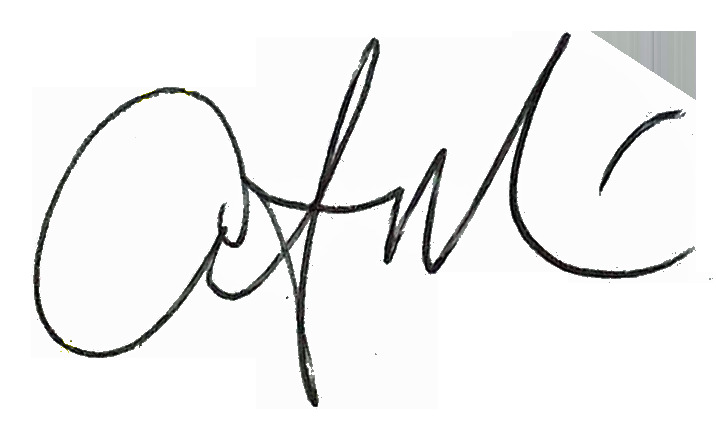
Signature of: arturo márquez